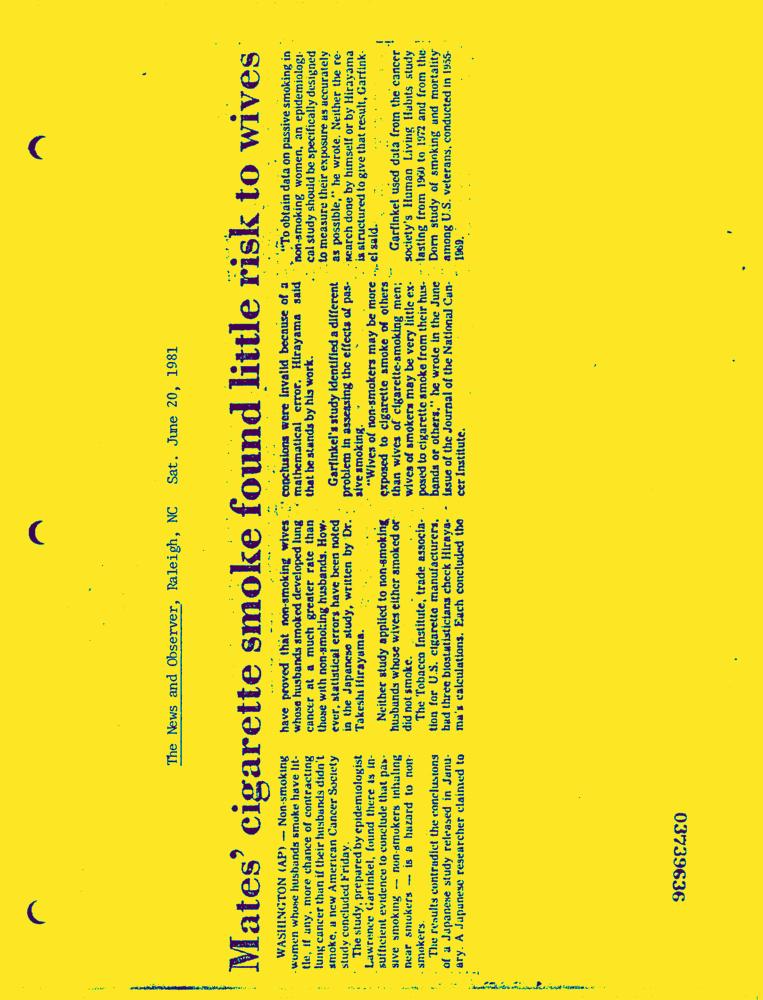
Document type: News-Article